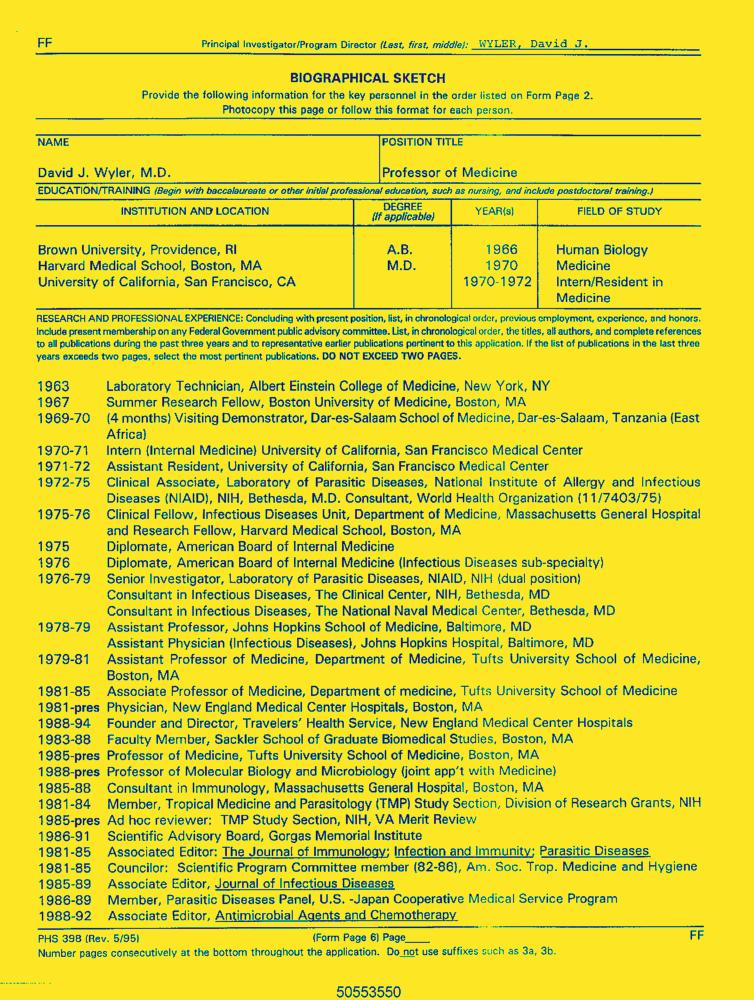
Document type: Resume-Doc